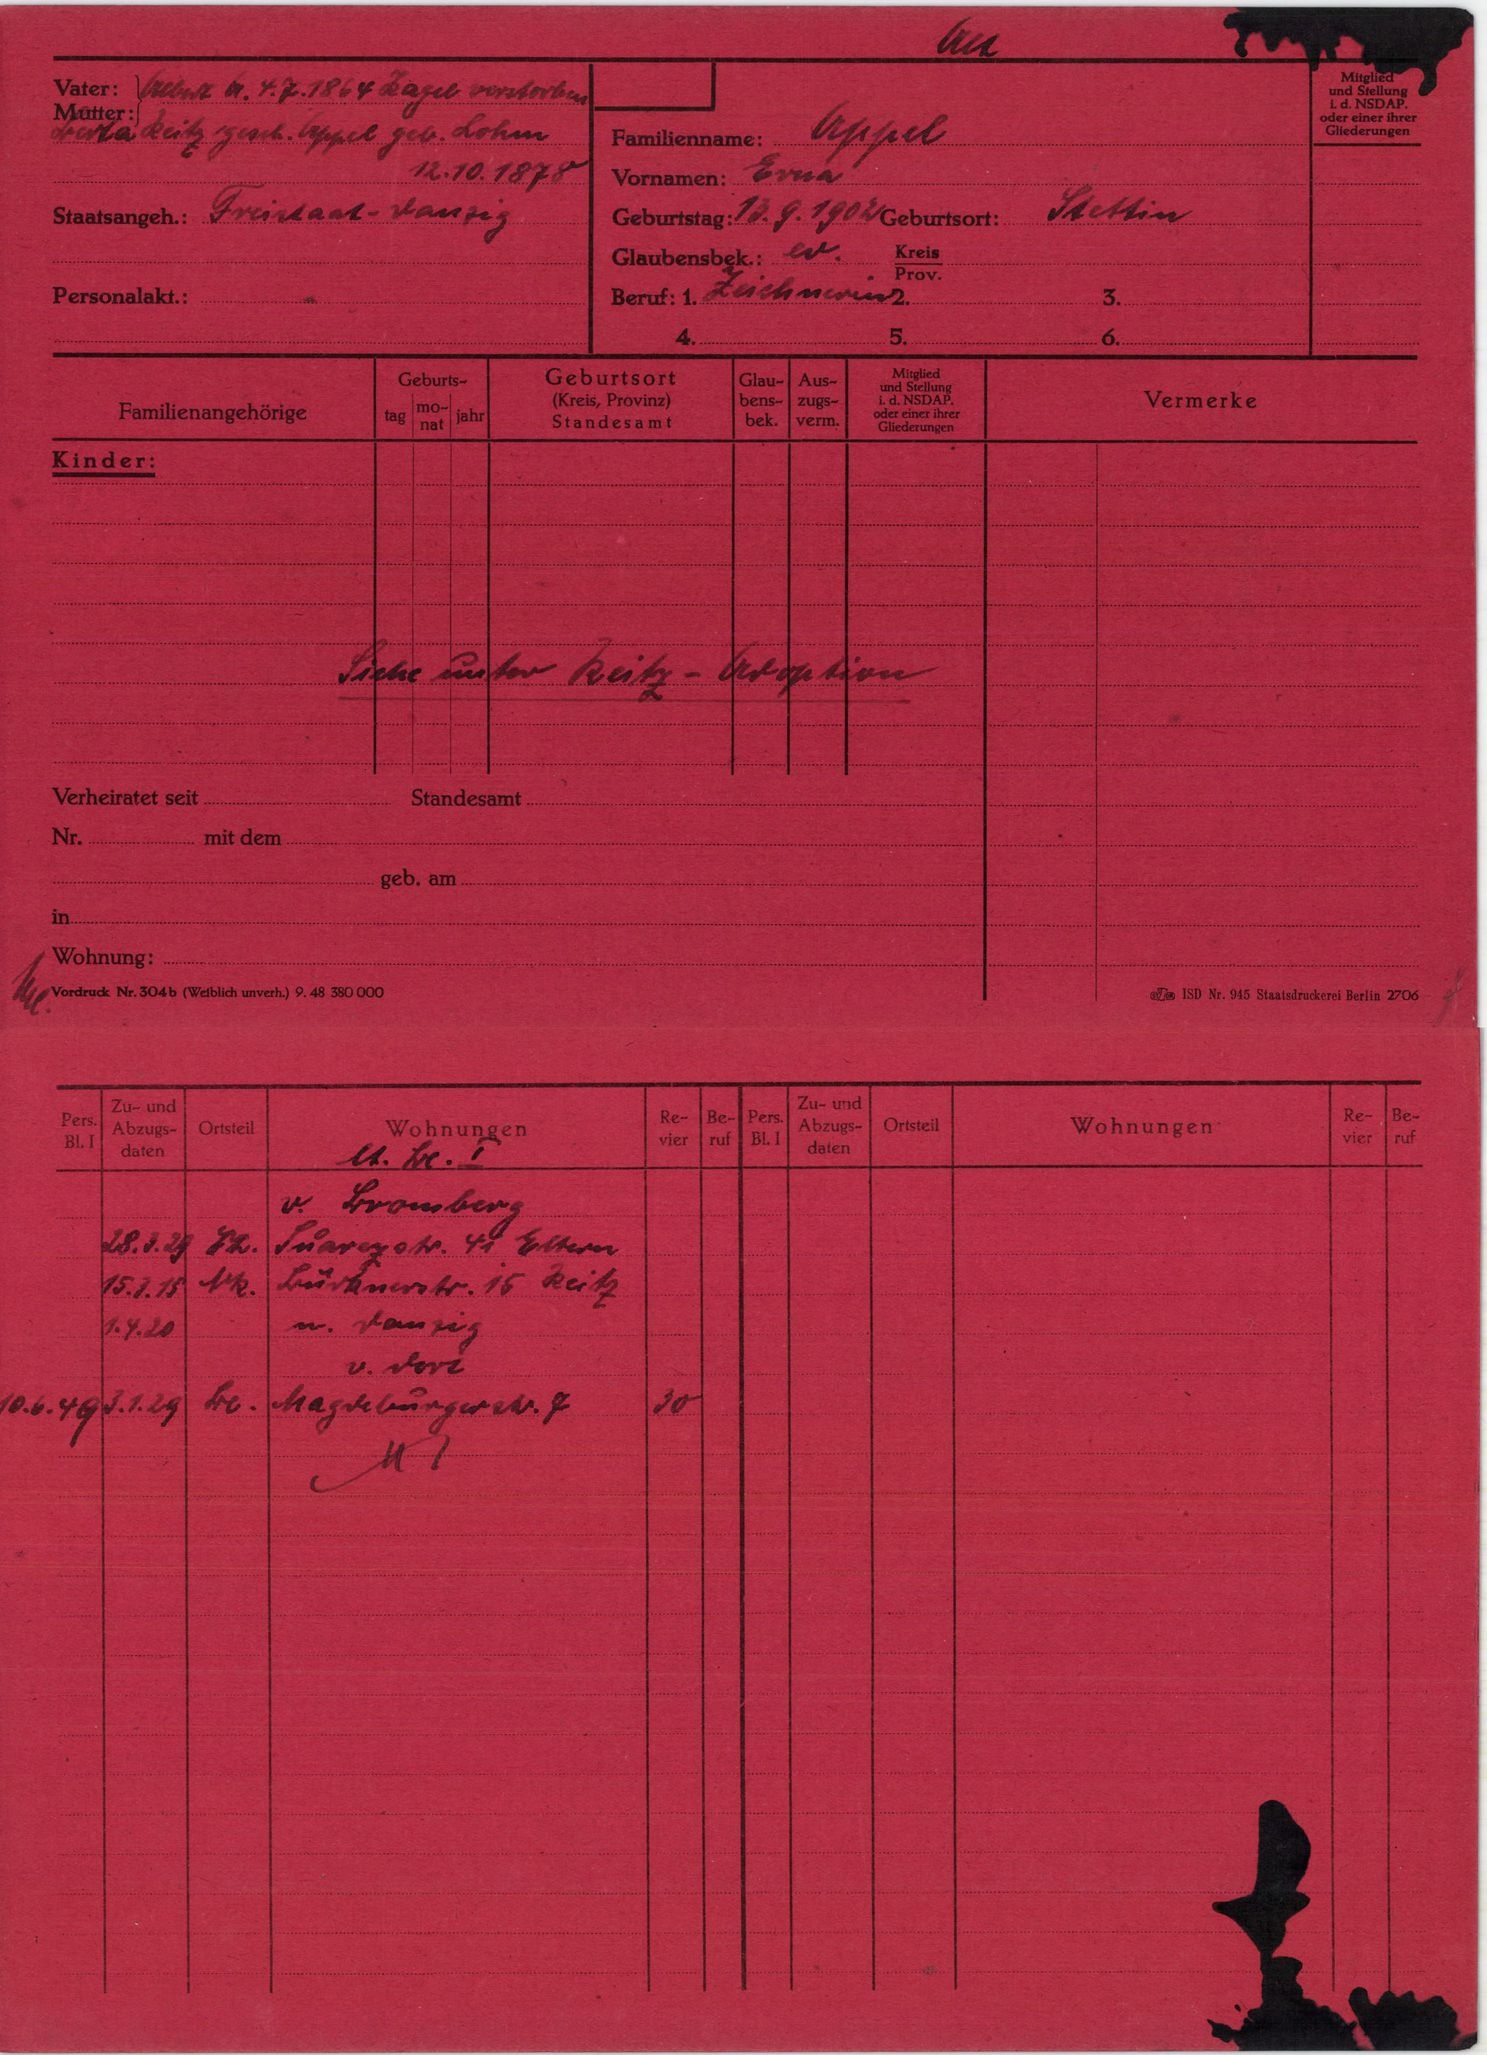
Appel